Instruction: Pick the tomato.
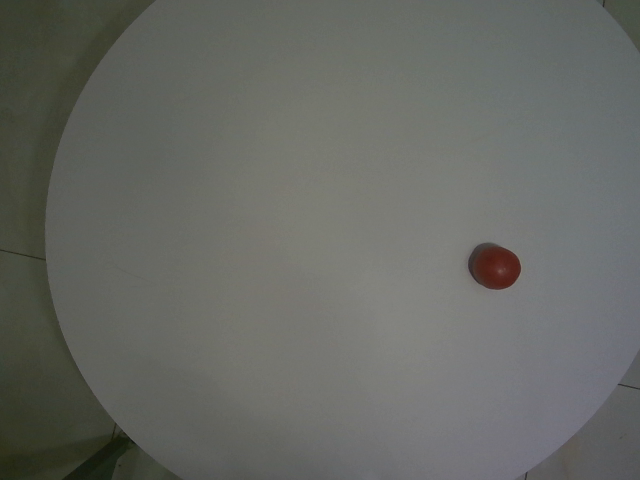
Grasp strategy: vertical